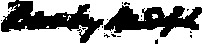
Signature of: beverley randolph